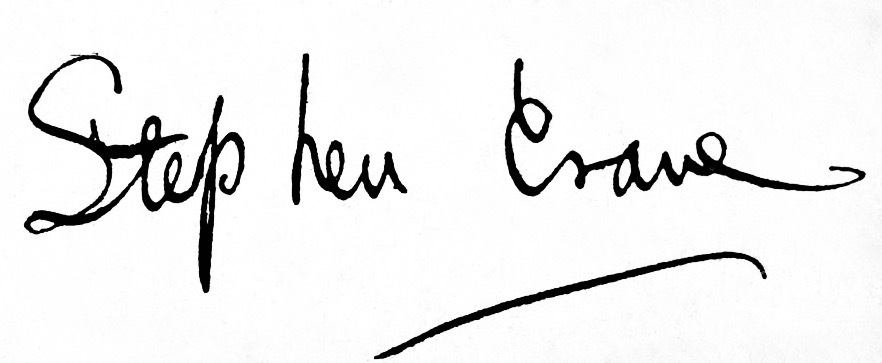
Signature of: stephen crane